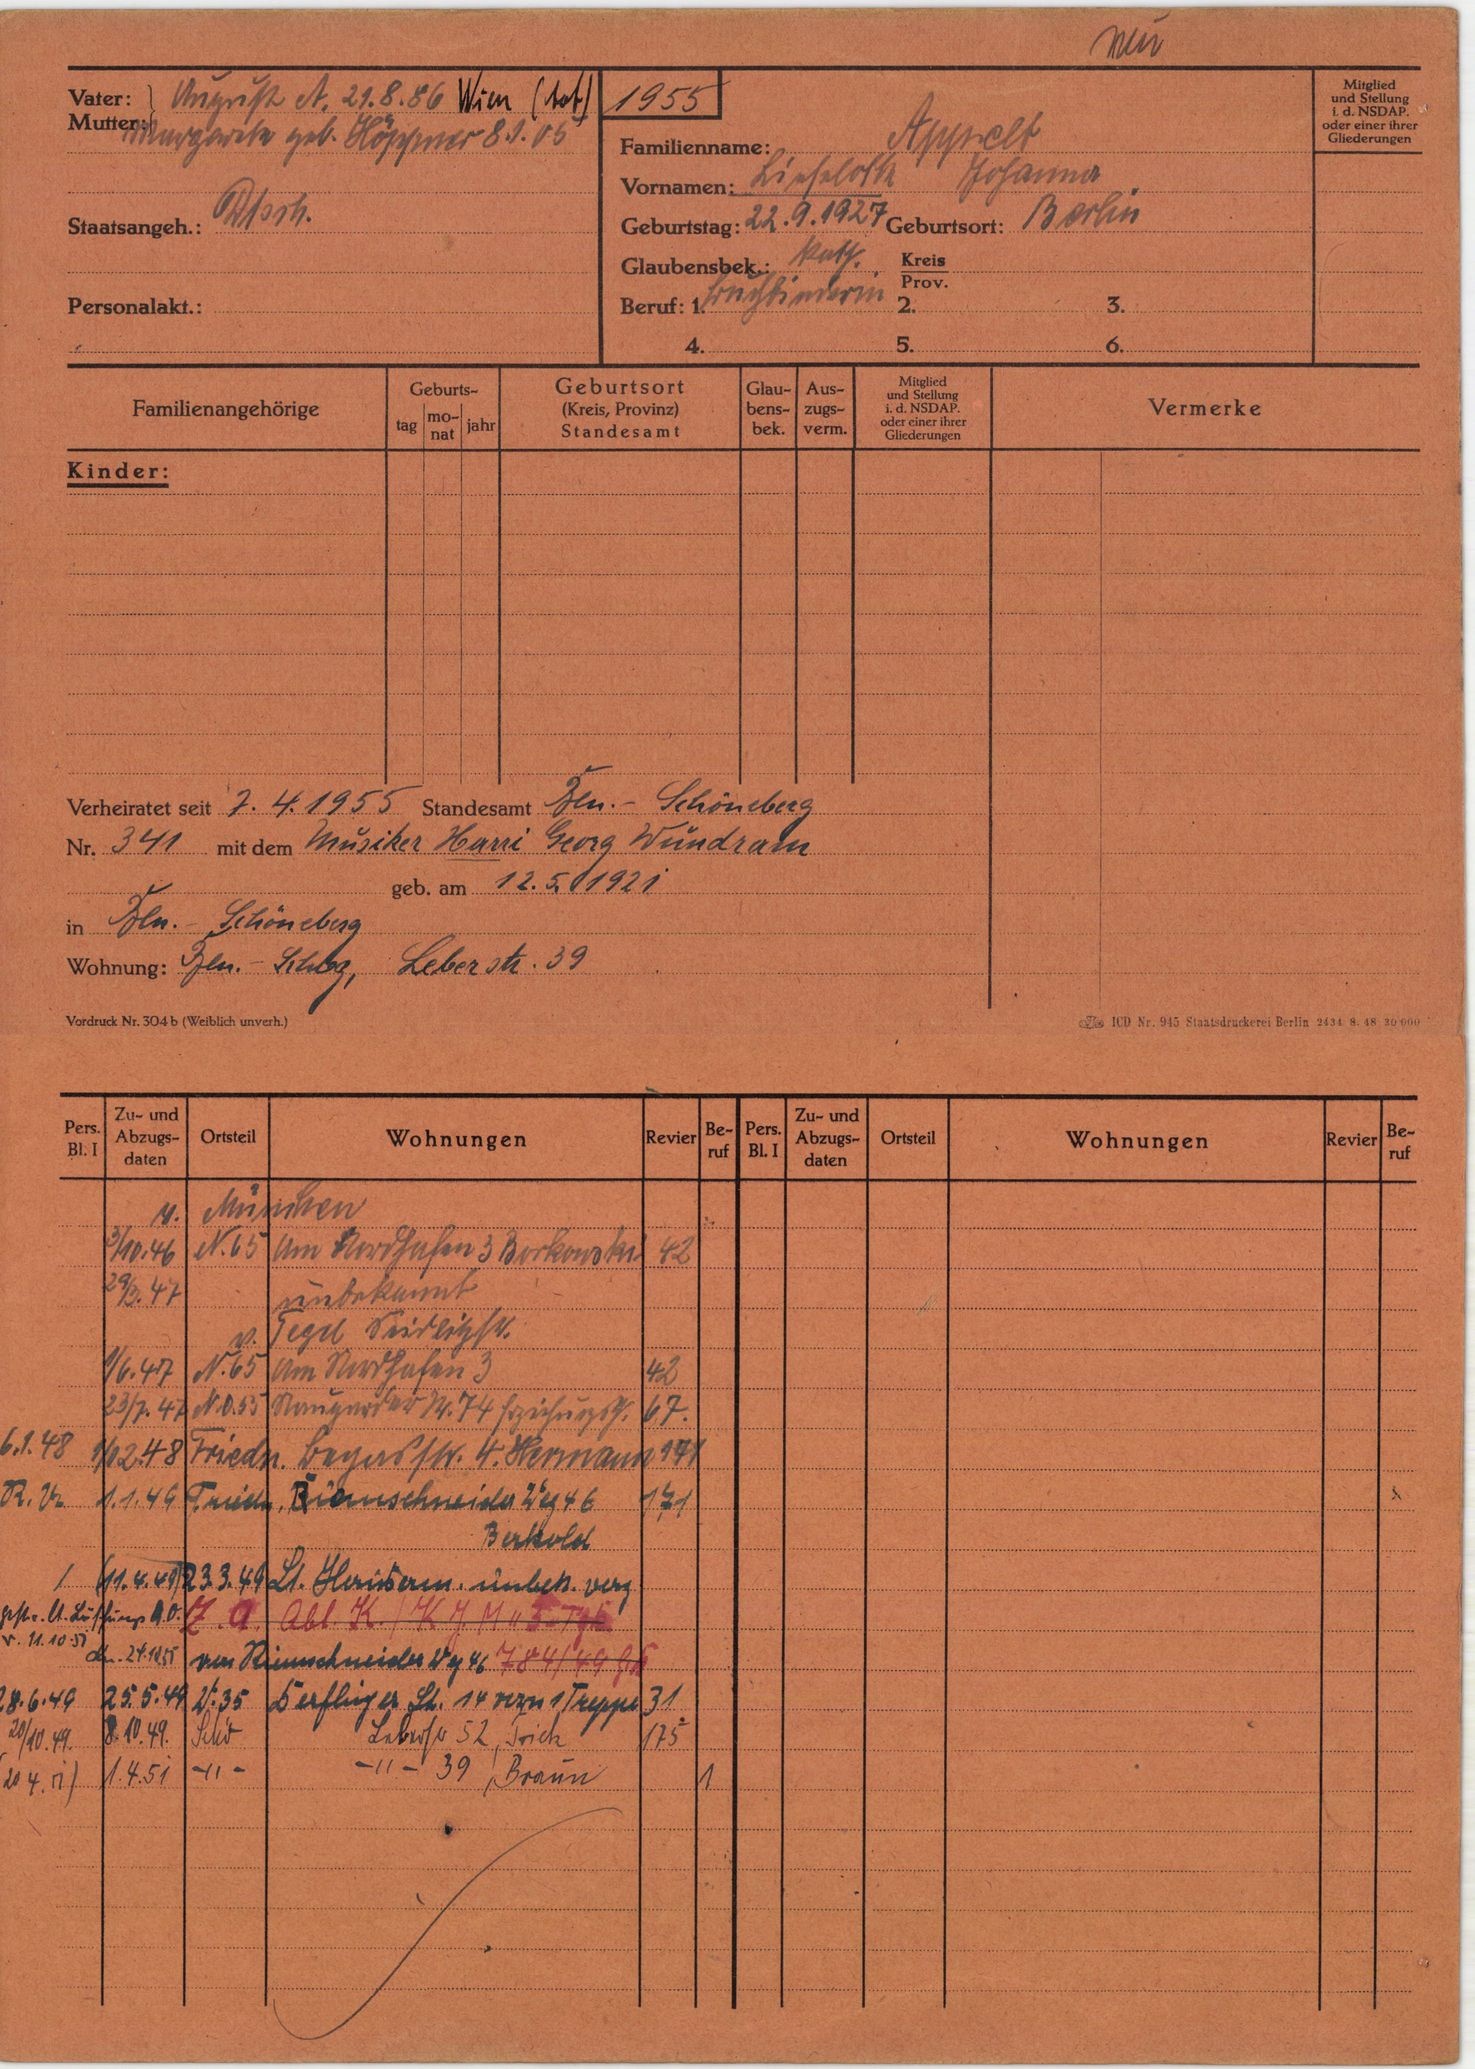
Appelt